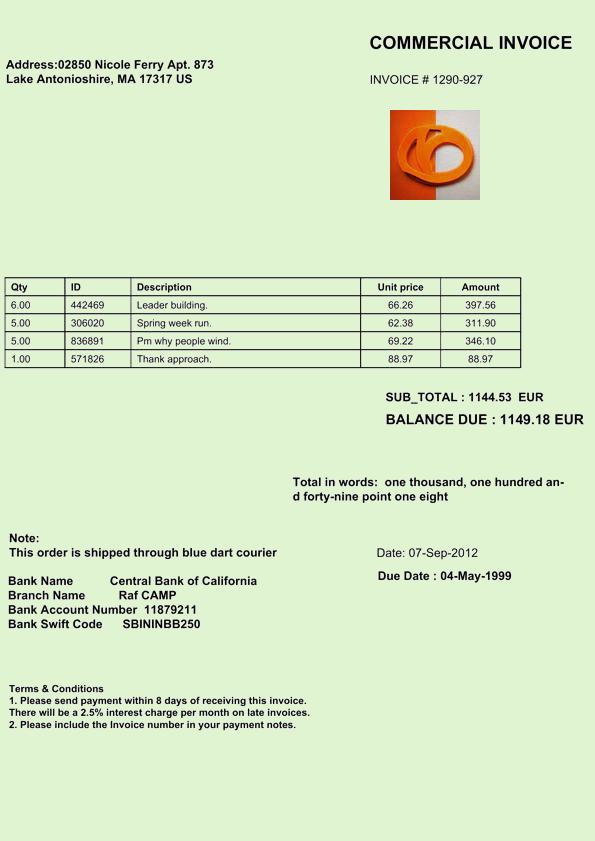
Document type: Invoice